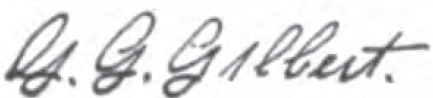
Signature of: george g gilbert